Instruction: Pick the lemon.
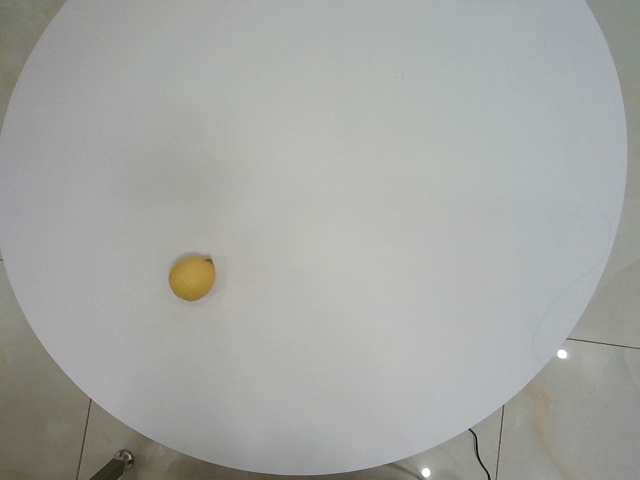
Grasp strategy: vertical